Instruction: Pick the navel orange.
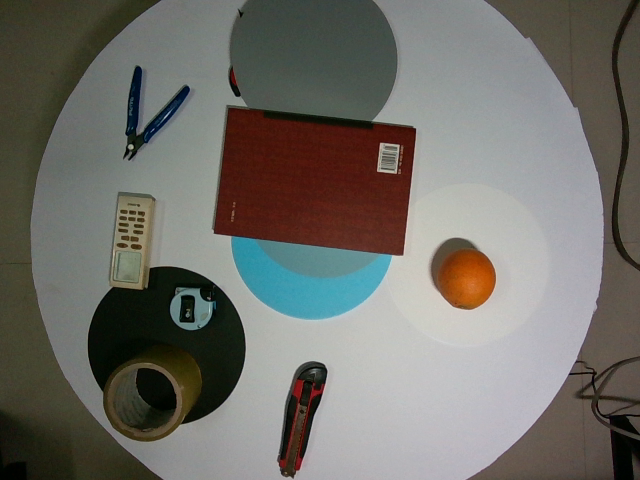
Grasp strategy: vertical